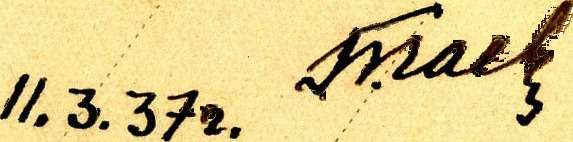
Signature of: pavel gayev